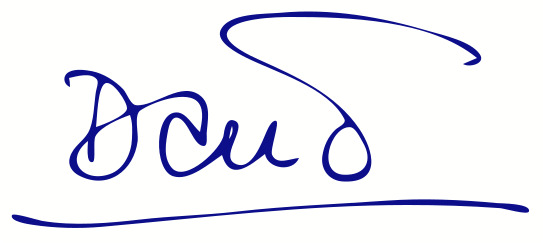
Signature of: darío xohán cabana